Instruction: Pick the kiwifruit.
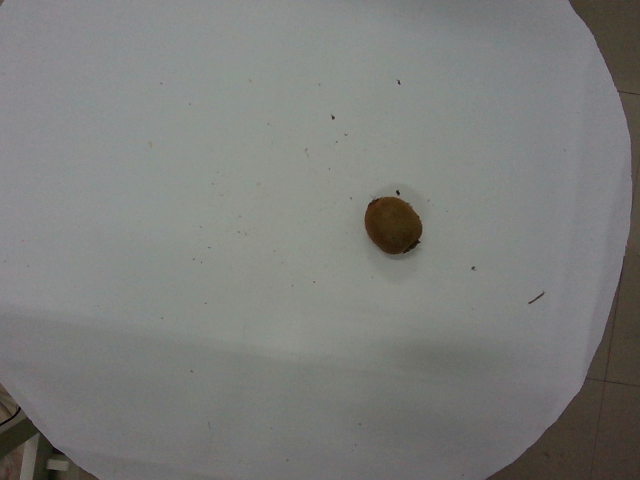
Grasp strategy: vertical